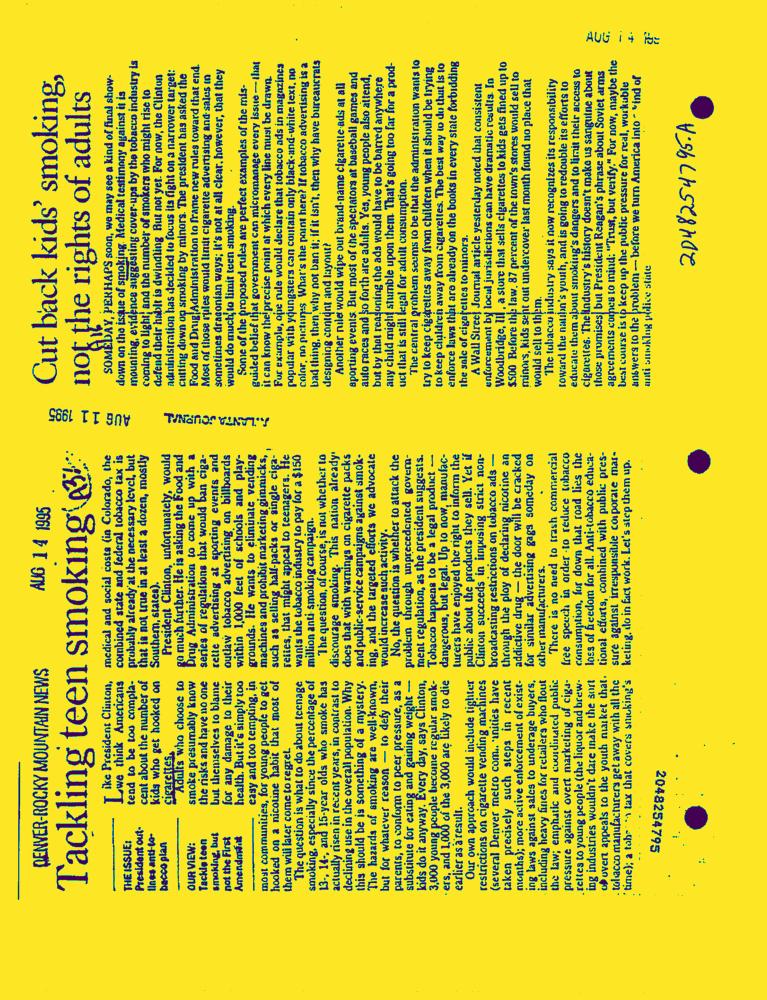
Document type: News-Article